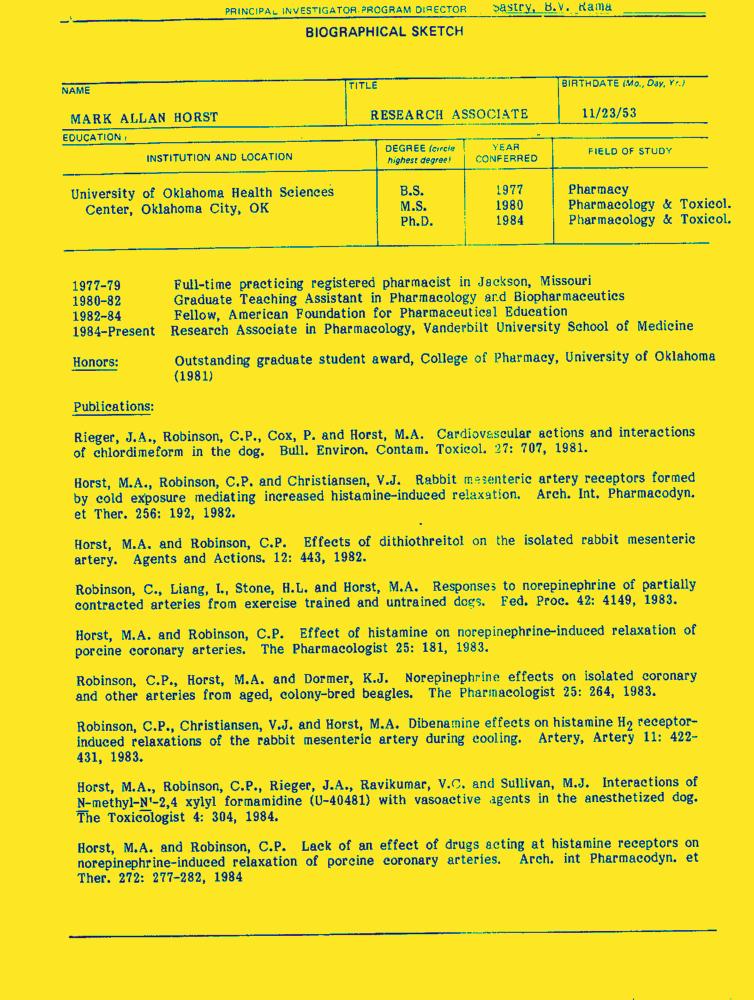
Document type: Resume-Doc